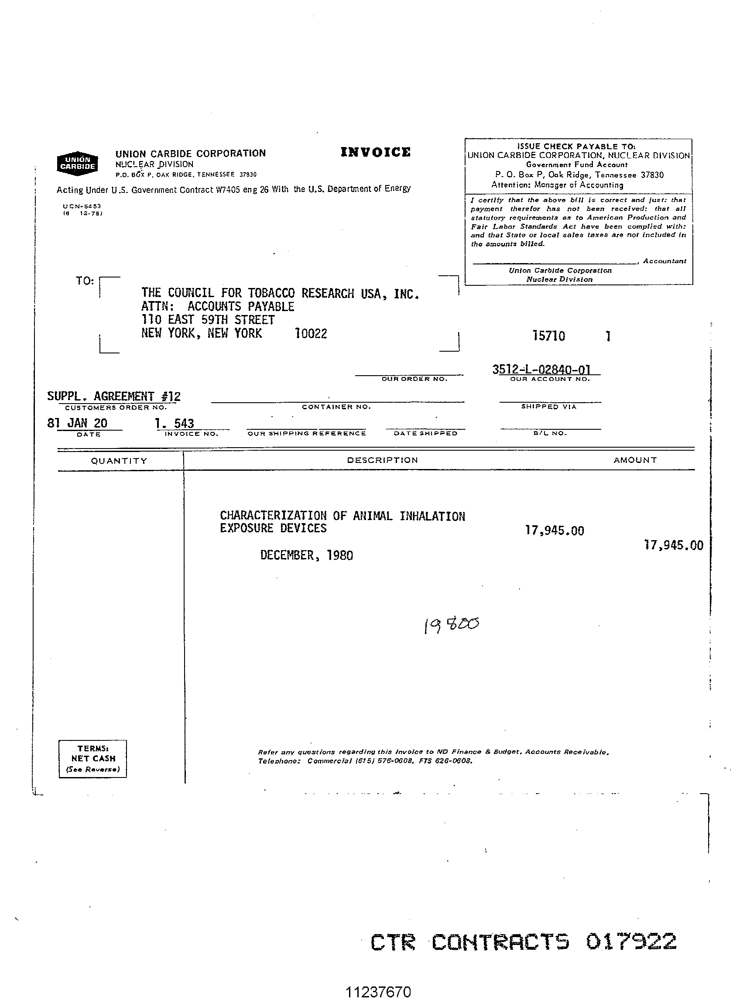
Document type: Invoice